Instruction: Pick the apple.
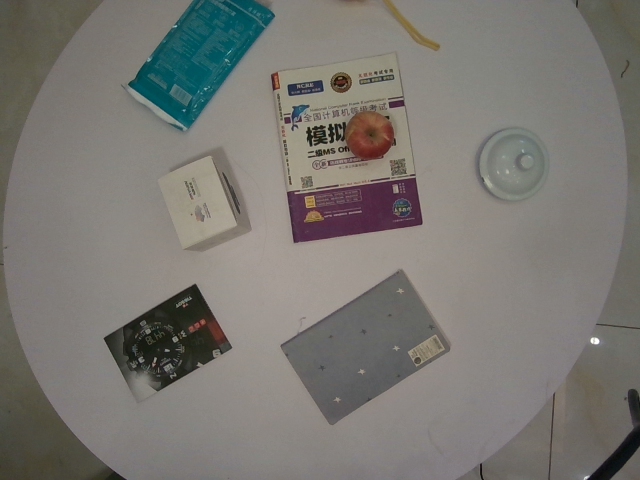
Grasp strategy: vertical